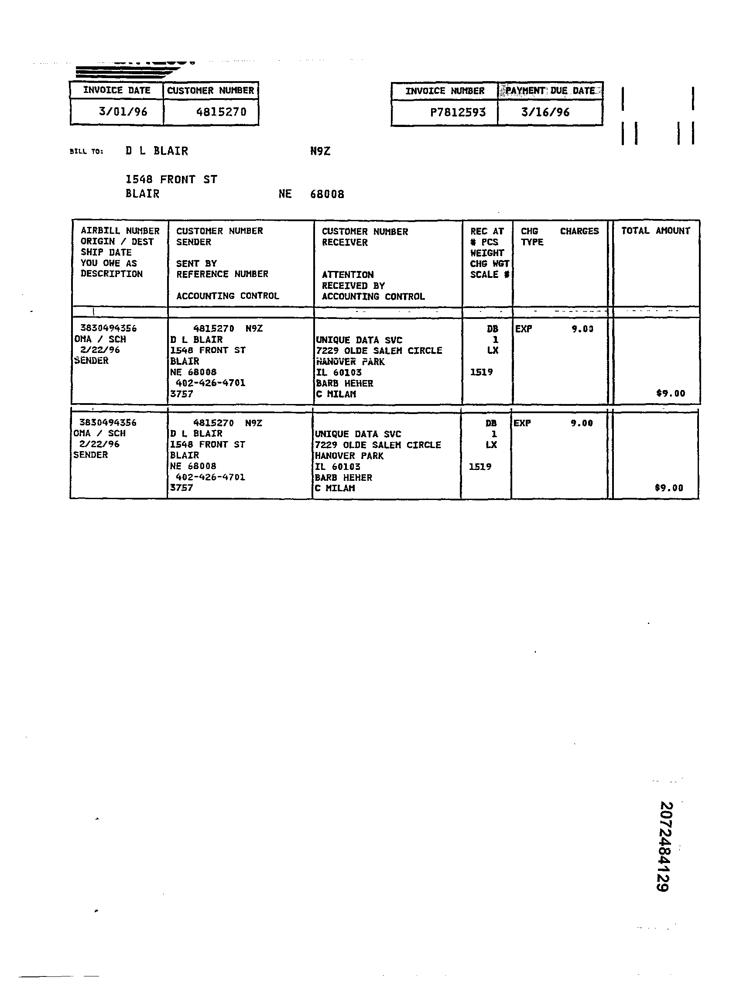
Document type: Invoice